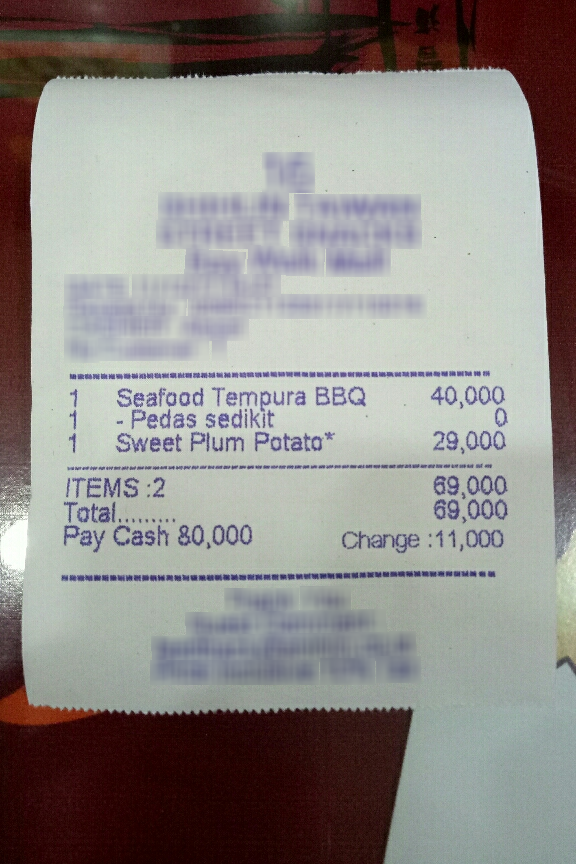
Number of items: 2
Subtotal: 69,000
Total: 69,000
OCR text regions:
text: Total.
text: 69,000
text: Pay
text: Cash
text: 80,000
text: Change :
text: 11,000
text: ITEMS:
text: 2
text: Seafood
text: Tempura
text: BBQ
text: 1
text: 40,000
text: 1
text: - Pedas
text: sedikit
text: 0
text: 69,000
text: Sweet
text: Plum
text: Potato*
text: 1
text: 29,000